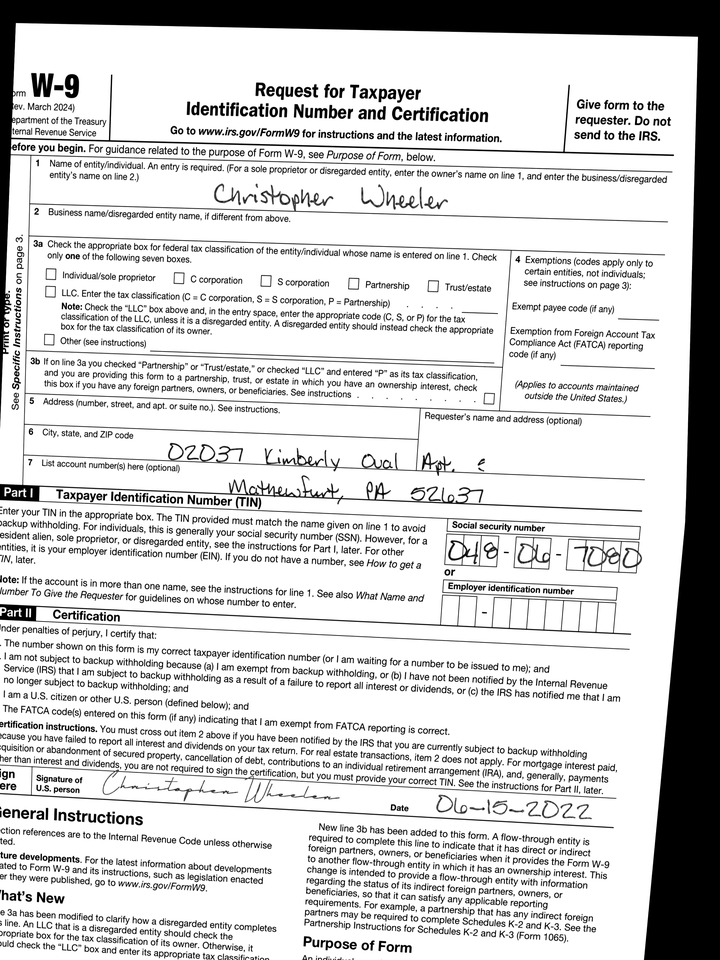
adr1: 02037 Kimberly Oval Apt. 580
adr2: Mathewfurt, PA 52637
cbx: no
ssn: 048067080
enm: Christopher Wheeler
sdt: 06-15-2022